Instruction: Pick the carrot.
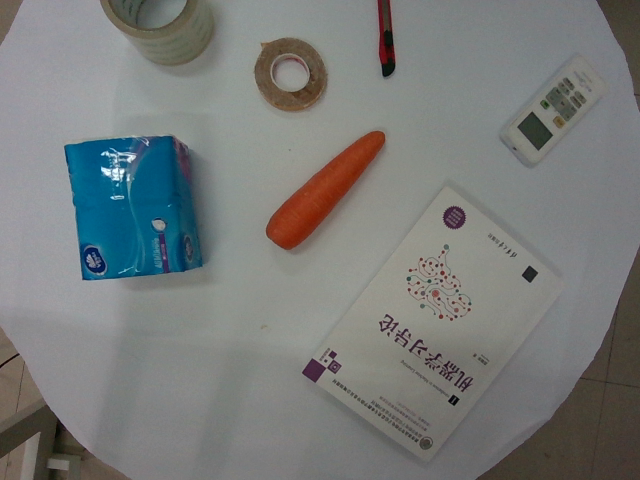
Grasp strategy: vertical